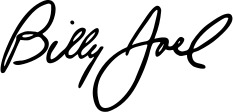
Signature of: billy joel